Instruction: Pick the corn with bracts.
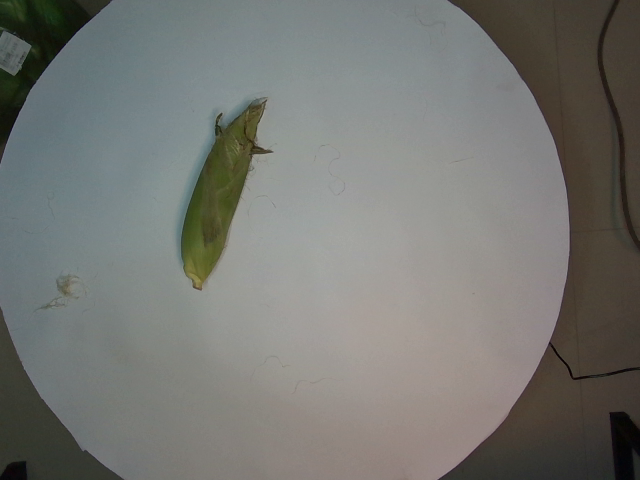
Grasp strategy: vertical